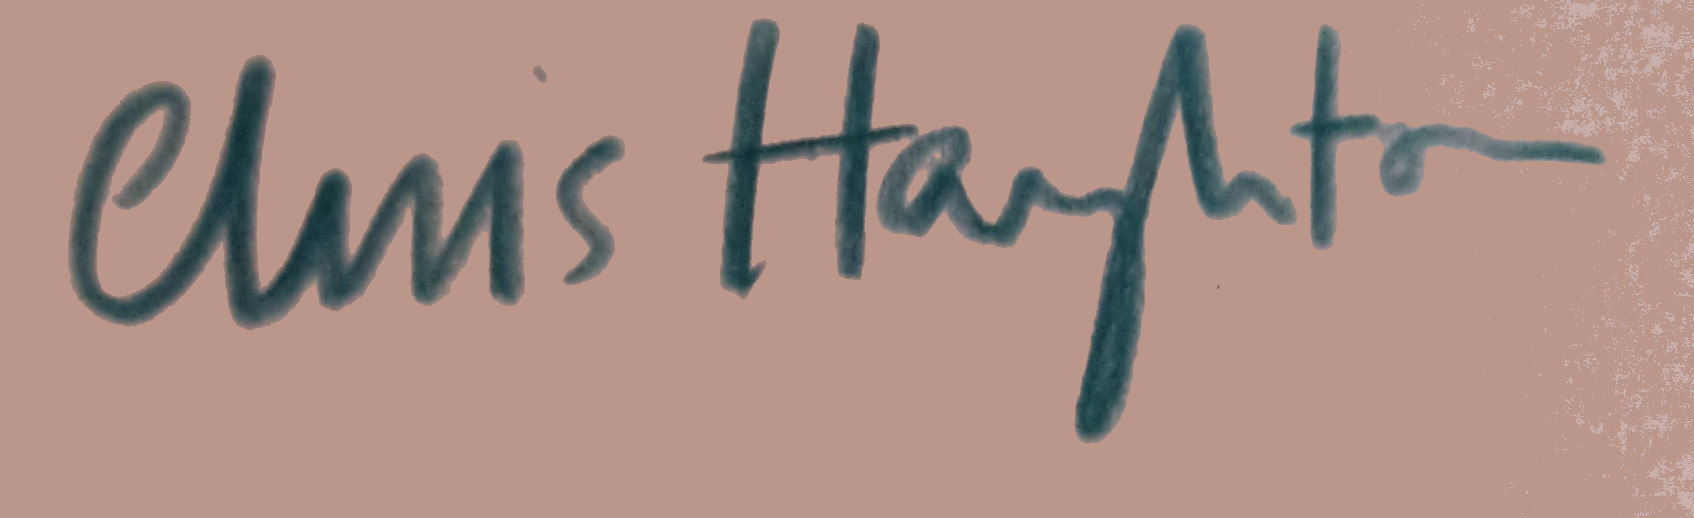
Signature of: chris haughton